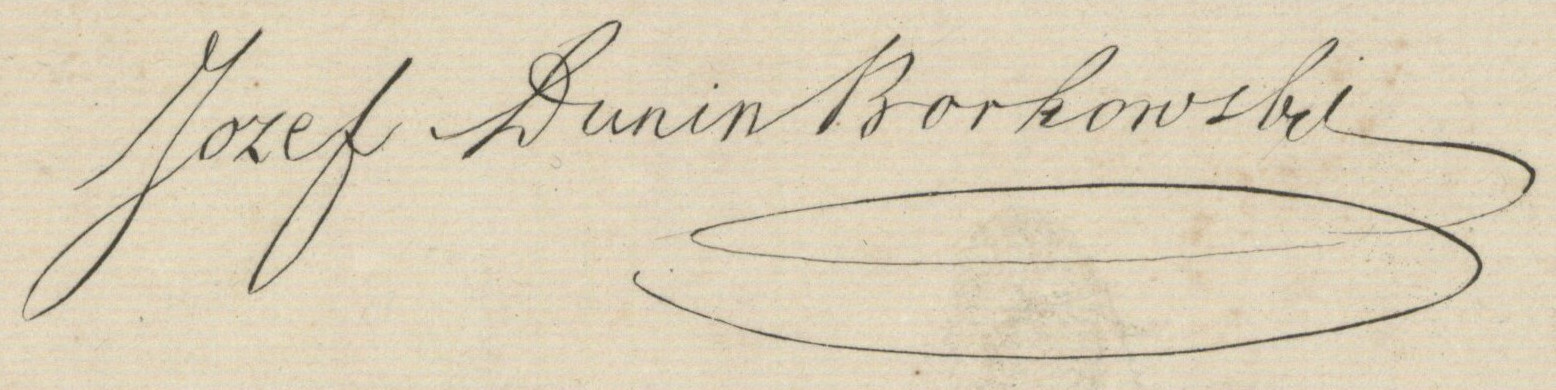
Signature of: józef dunin borkowski